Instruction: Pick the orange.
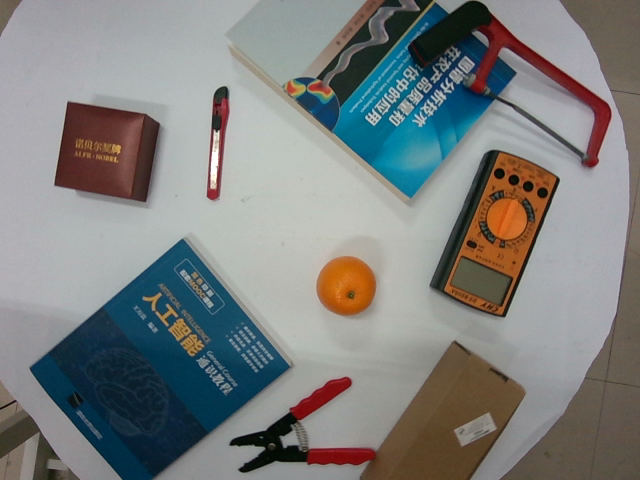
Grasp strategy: vertical